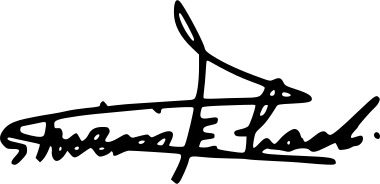
Signature of: shirin ebadi